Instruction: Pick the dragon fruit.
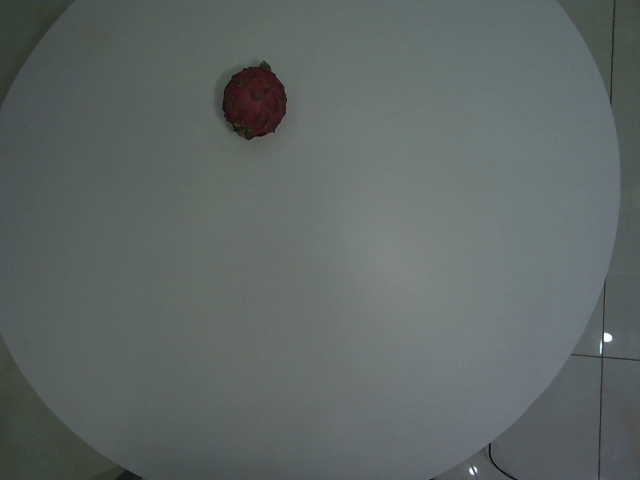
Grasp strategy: vertical